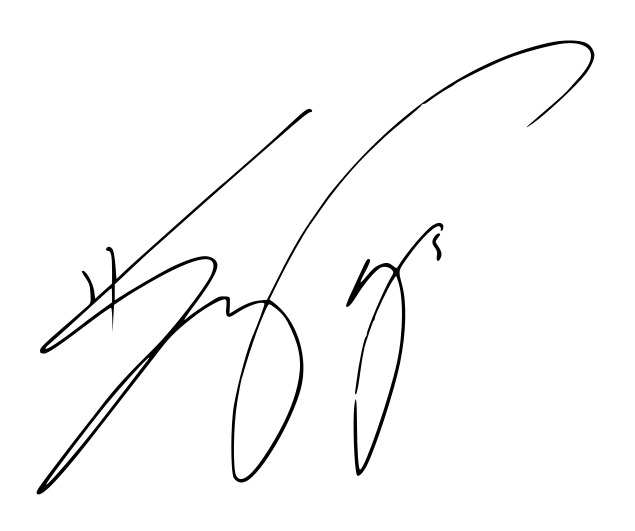
Signature of: choi seung cheol